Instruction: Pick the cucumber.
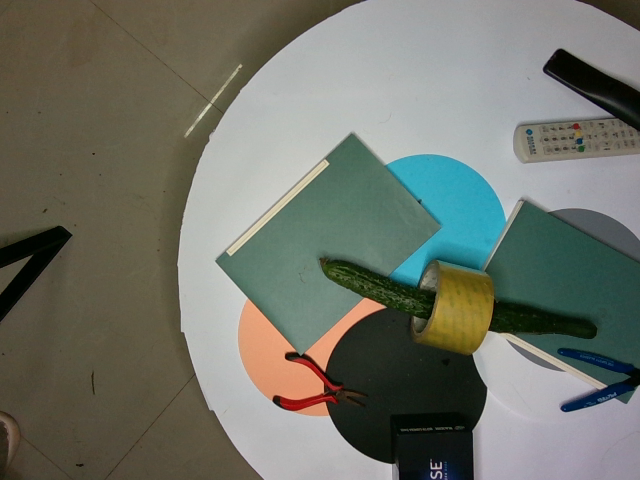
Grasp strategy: vertical